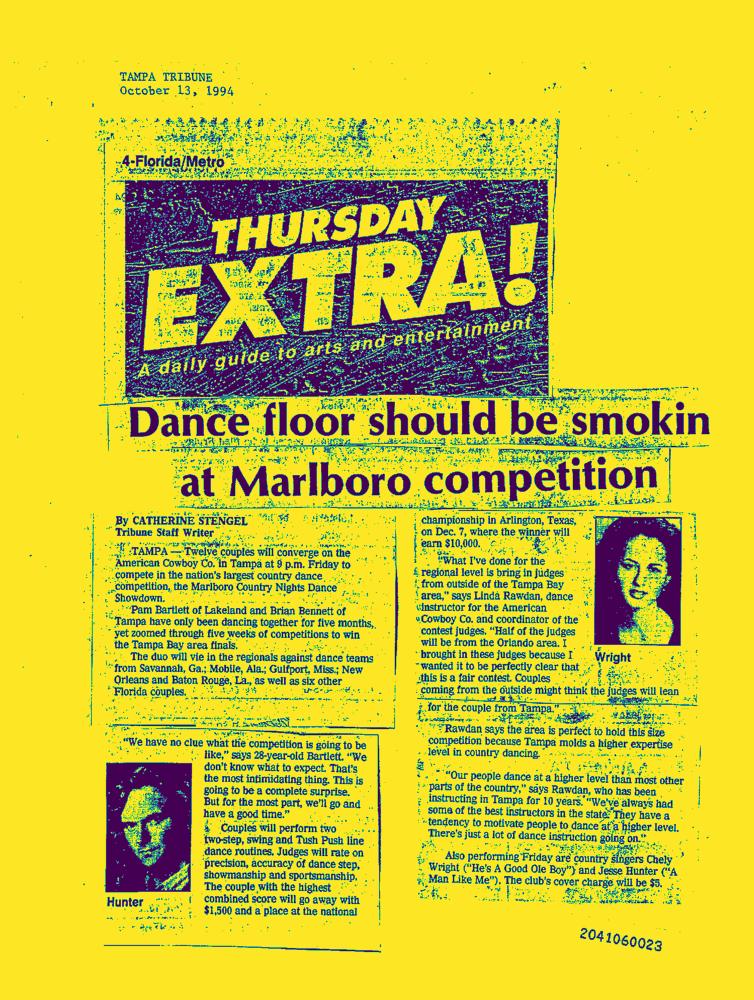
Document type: News-Article